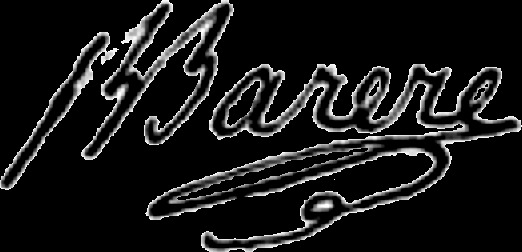
Signature of: bertrand barère